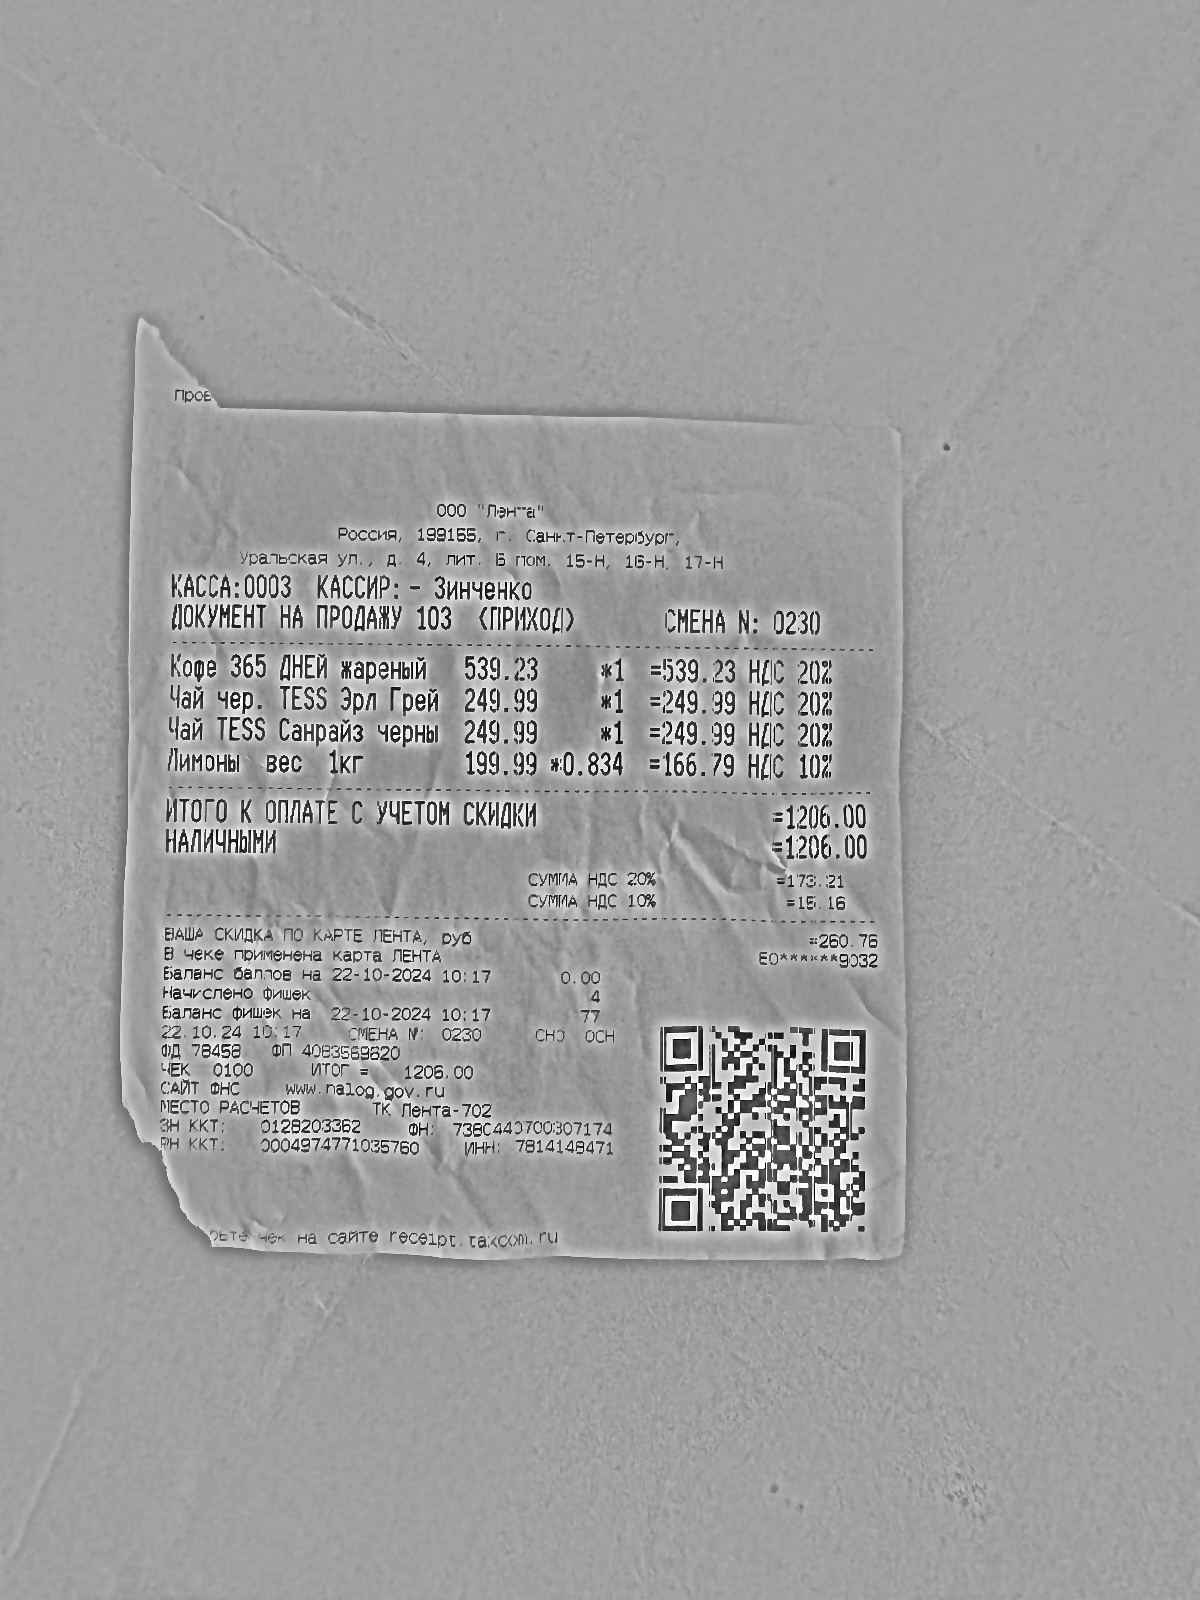
Продавец: 000 "Пенг-а"
ИНН: 7814148471
Дата: 22-10-2024 10:17
Товары: Корф 365 ДНЕЙ жареный; Чай чер. TESS Эрл Грей; Чай TESS Санрайз черный; Лимоны вес 1кг
Количество: 1.000; 1.000; 1.000; 0.834
Цена: 539.23; 249.99; 249.99; 199.99
Сумма: 539.23; 249.99; 249.99; 166.79
Итого: 1206.00